Question: What is the main concern?
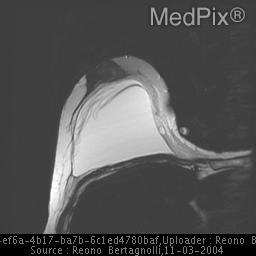
Answer: The findings suggest Ultrasound findings-  classic linguini sign consisting of hyperechoic linear objects coursing through the implant.  Hyperechoic shadowing of all structures, typical of silicon infiltrating into tissues surrounding the implant capsule.

MRI-  Linguini sign with high signal on h20 saturation in the soft tissue surrounding the implant.. Multiple ultrasound and MRI images demonstrating the classic linquini sign, and extravasation of silicone into the surrounding tissues.. The patient might have a history of 55 Y/O female with bilateral silicone iplants.  Has right breast mass to 3-4o'clock.